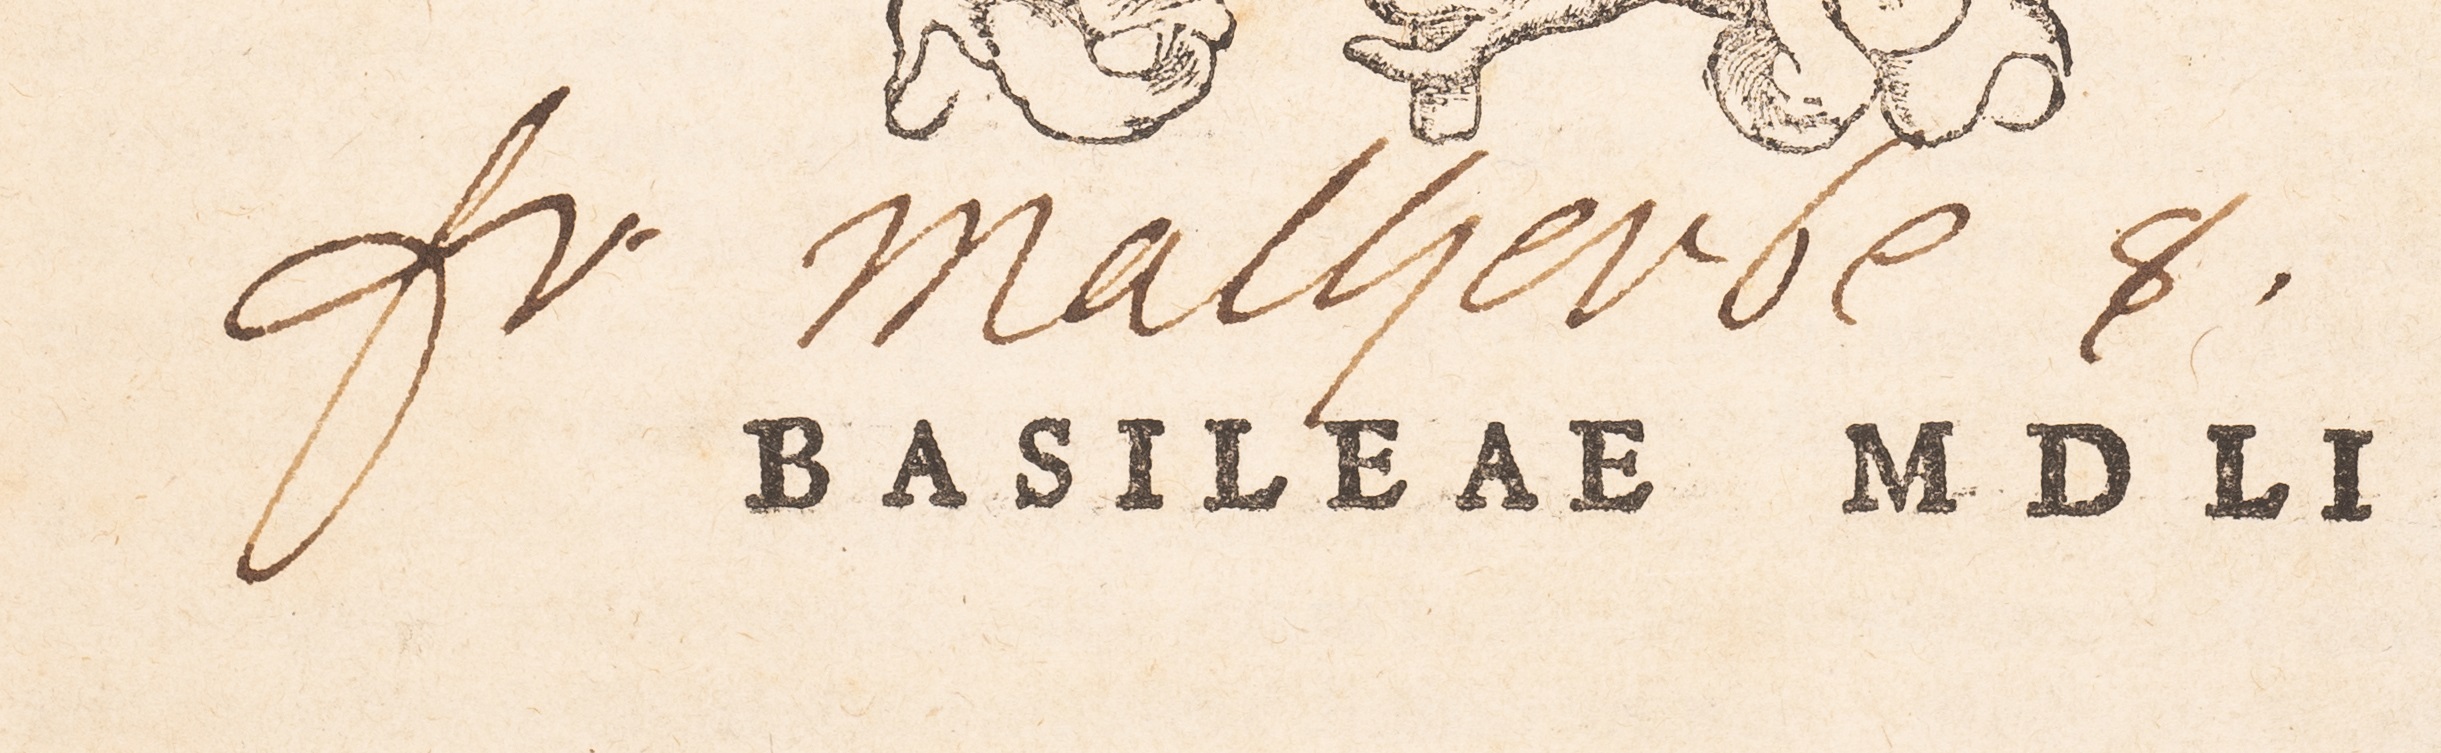
Signature of: françois de malherbe